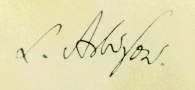
Signature of: leonid arbusow